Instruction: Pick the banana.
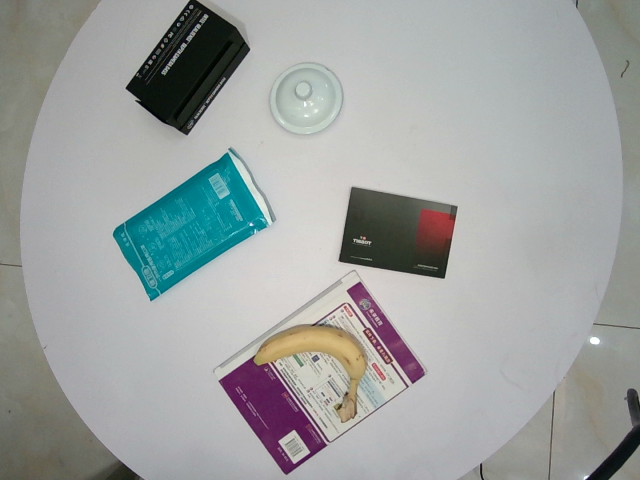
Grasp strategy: vertical